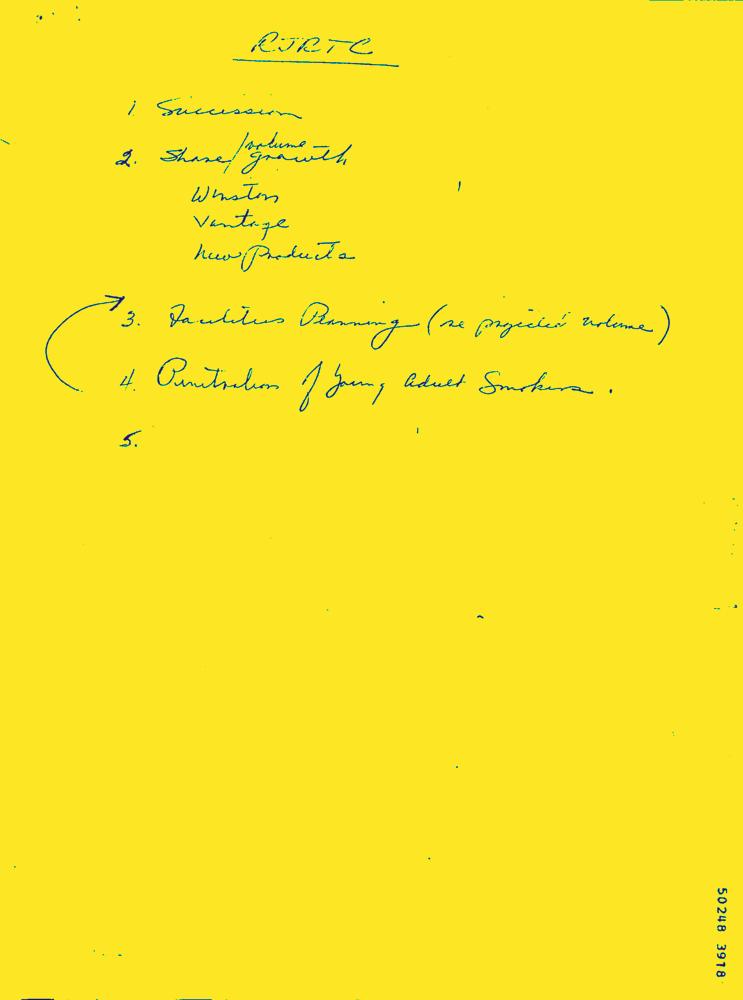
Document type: Hand-Written